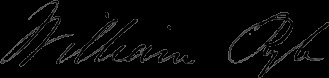
Signature of: william ryle